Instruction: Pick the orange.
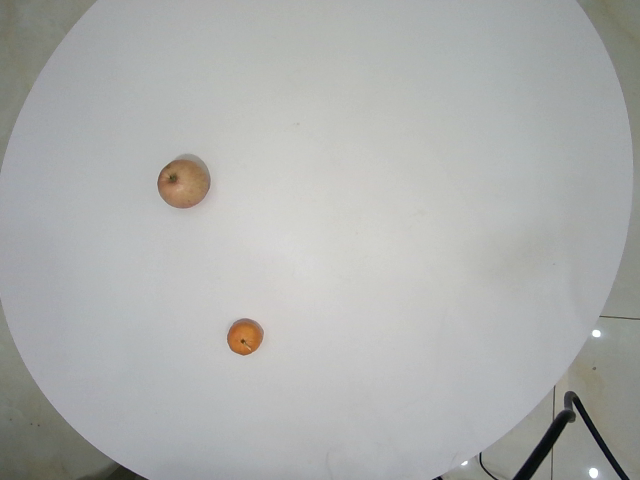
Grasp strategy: vertical